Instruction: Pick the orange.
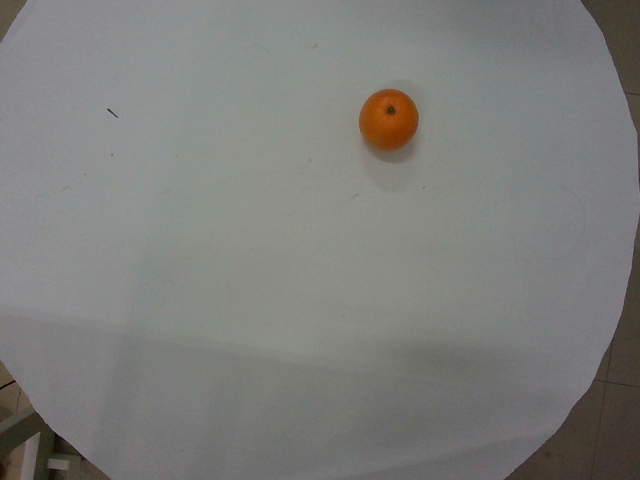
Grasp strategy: vertical